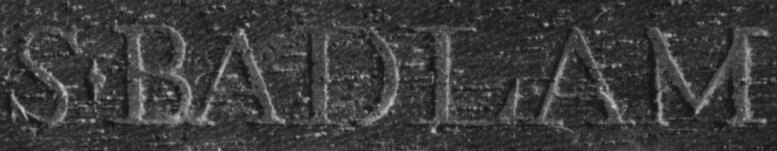
Signature of: stephen badlam